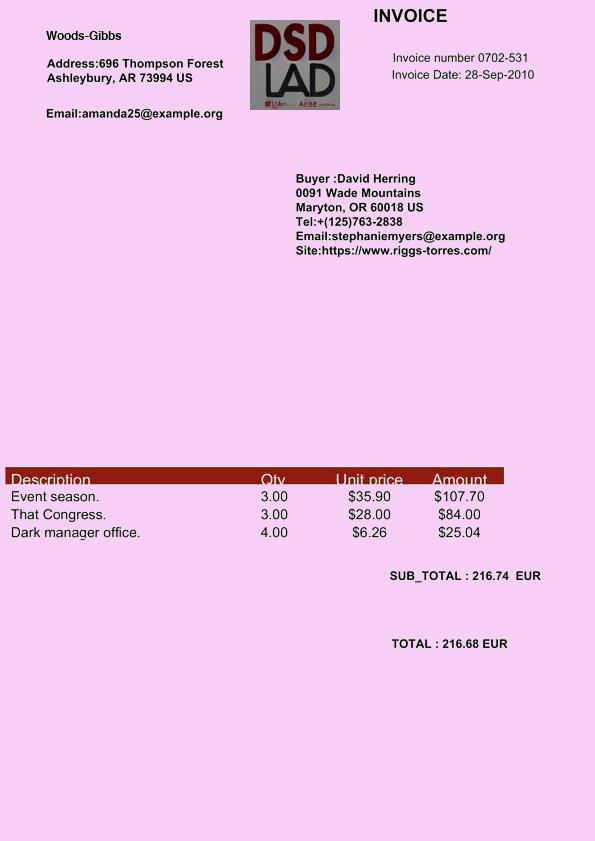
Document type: Invoice